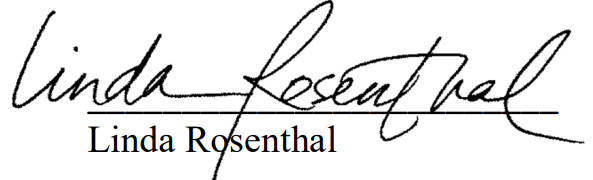
Signature of: linda rosenthal